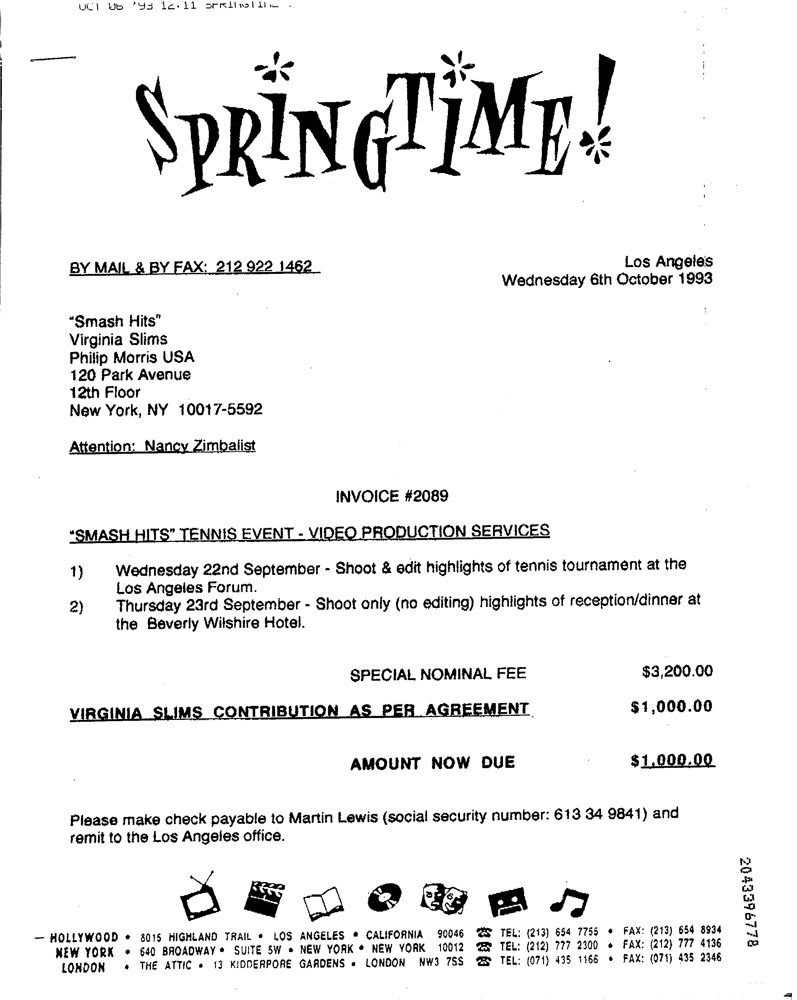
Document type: Invoice